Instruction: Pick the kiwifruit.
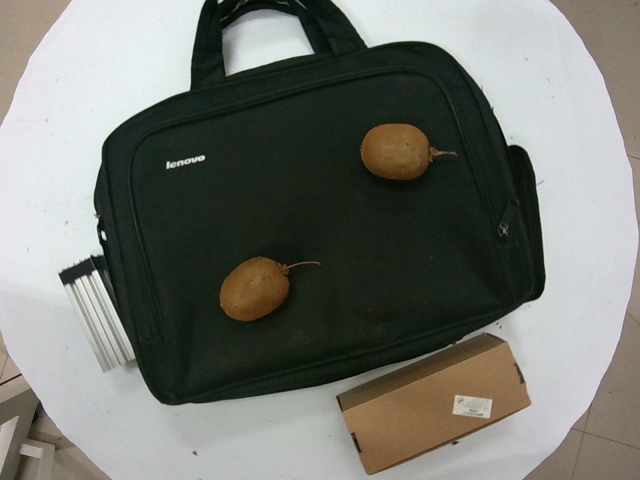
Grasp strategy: vertical